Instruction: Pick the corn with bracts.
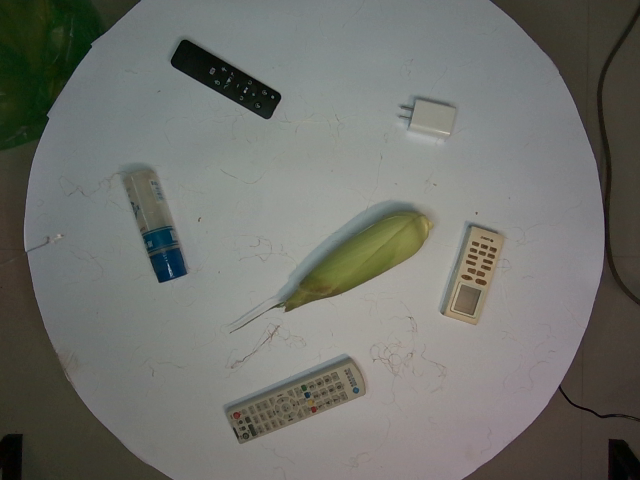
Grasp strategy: vertical